Can you pull out the amount in words, numerical amount, payee's name, date of the cheque, and the bank's name from the image?
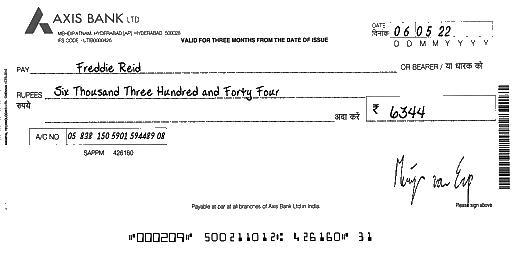
amt_in_words: Six Thousand Three Hundred and Forty Four
amt_in_figures: 6344
payee_name: Freddie Reid
bank_name: AXIS BANK
cheque_date: 06/05/22